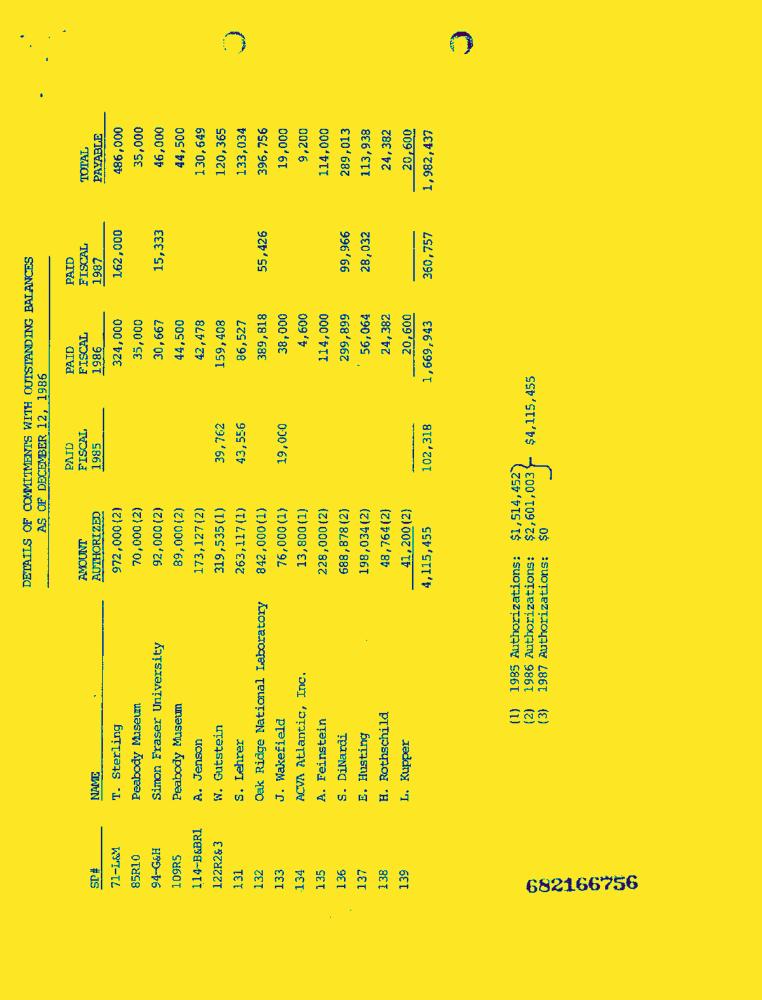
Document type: Invoice-Doc